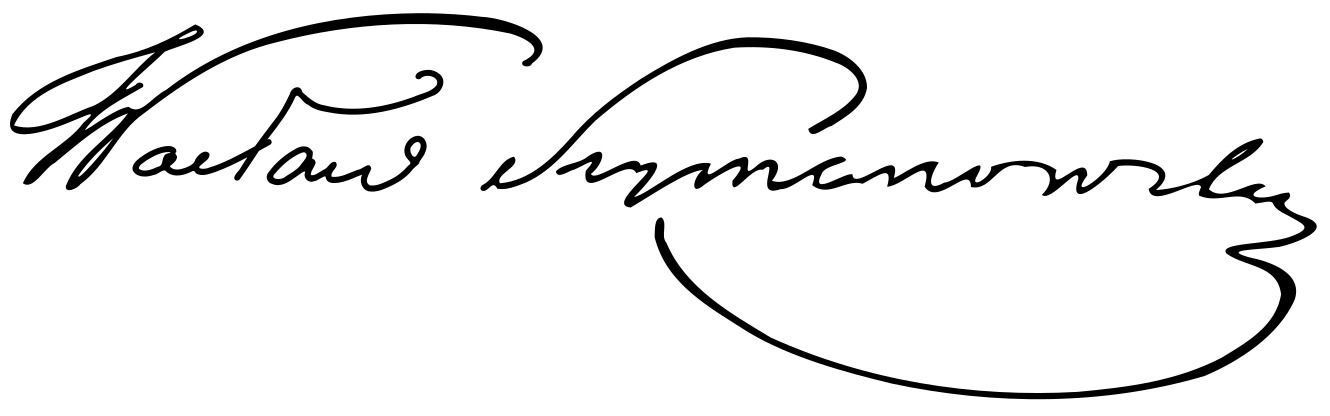
Signature of: wacław szymanowski